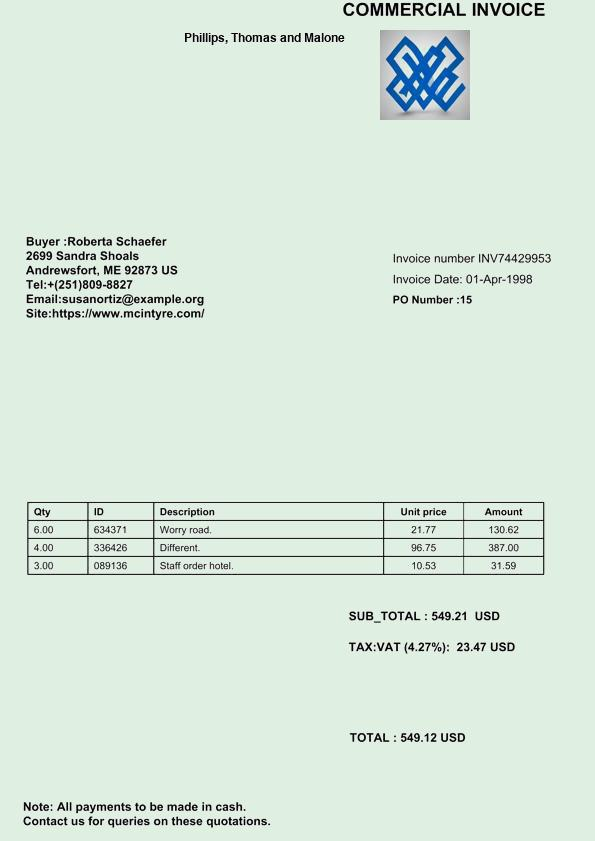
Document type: Invoice